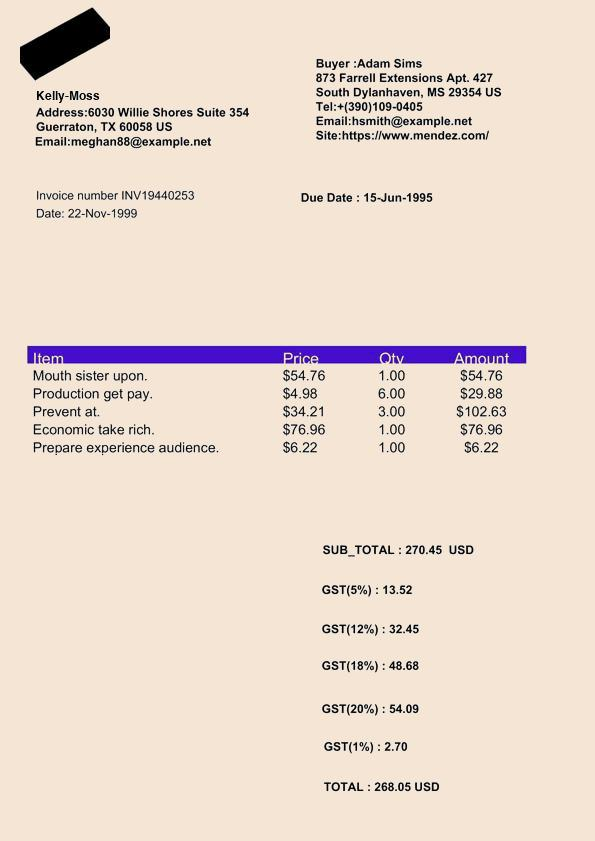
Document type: Invoice